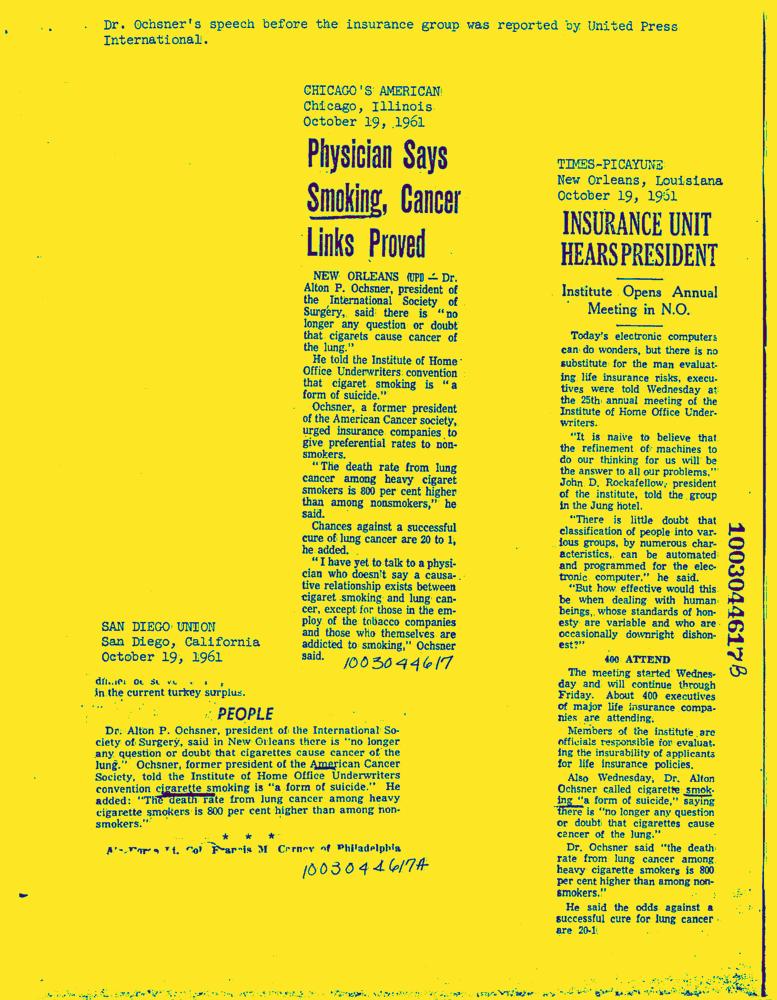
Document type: News-Article